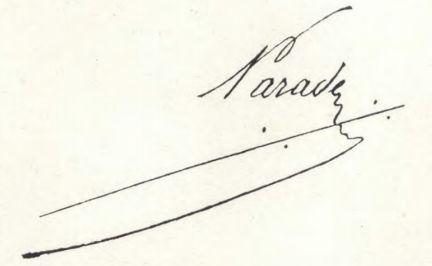
Signature of: adolphe parade